Question: What jurisdiction, city, or county is the document associated with?
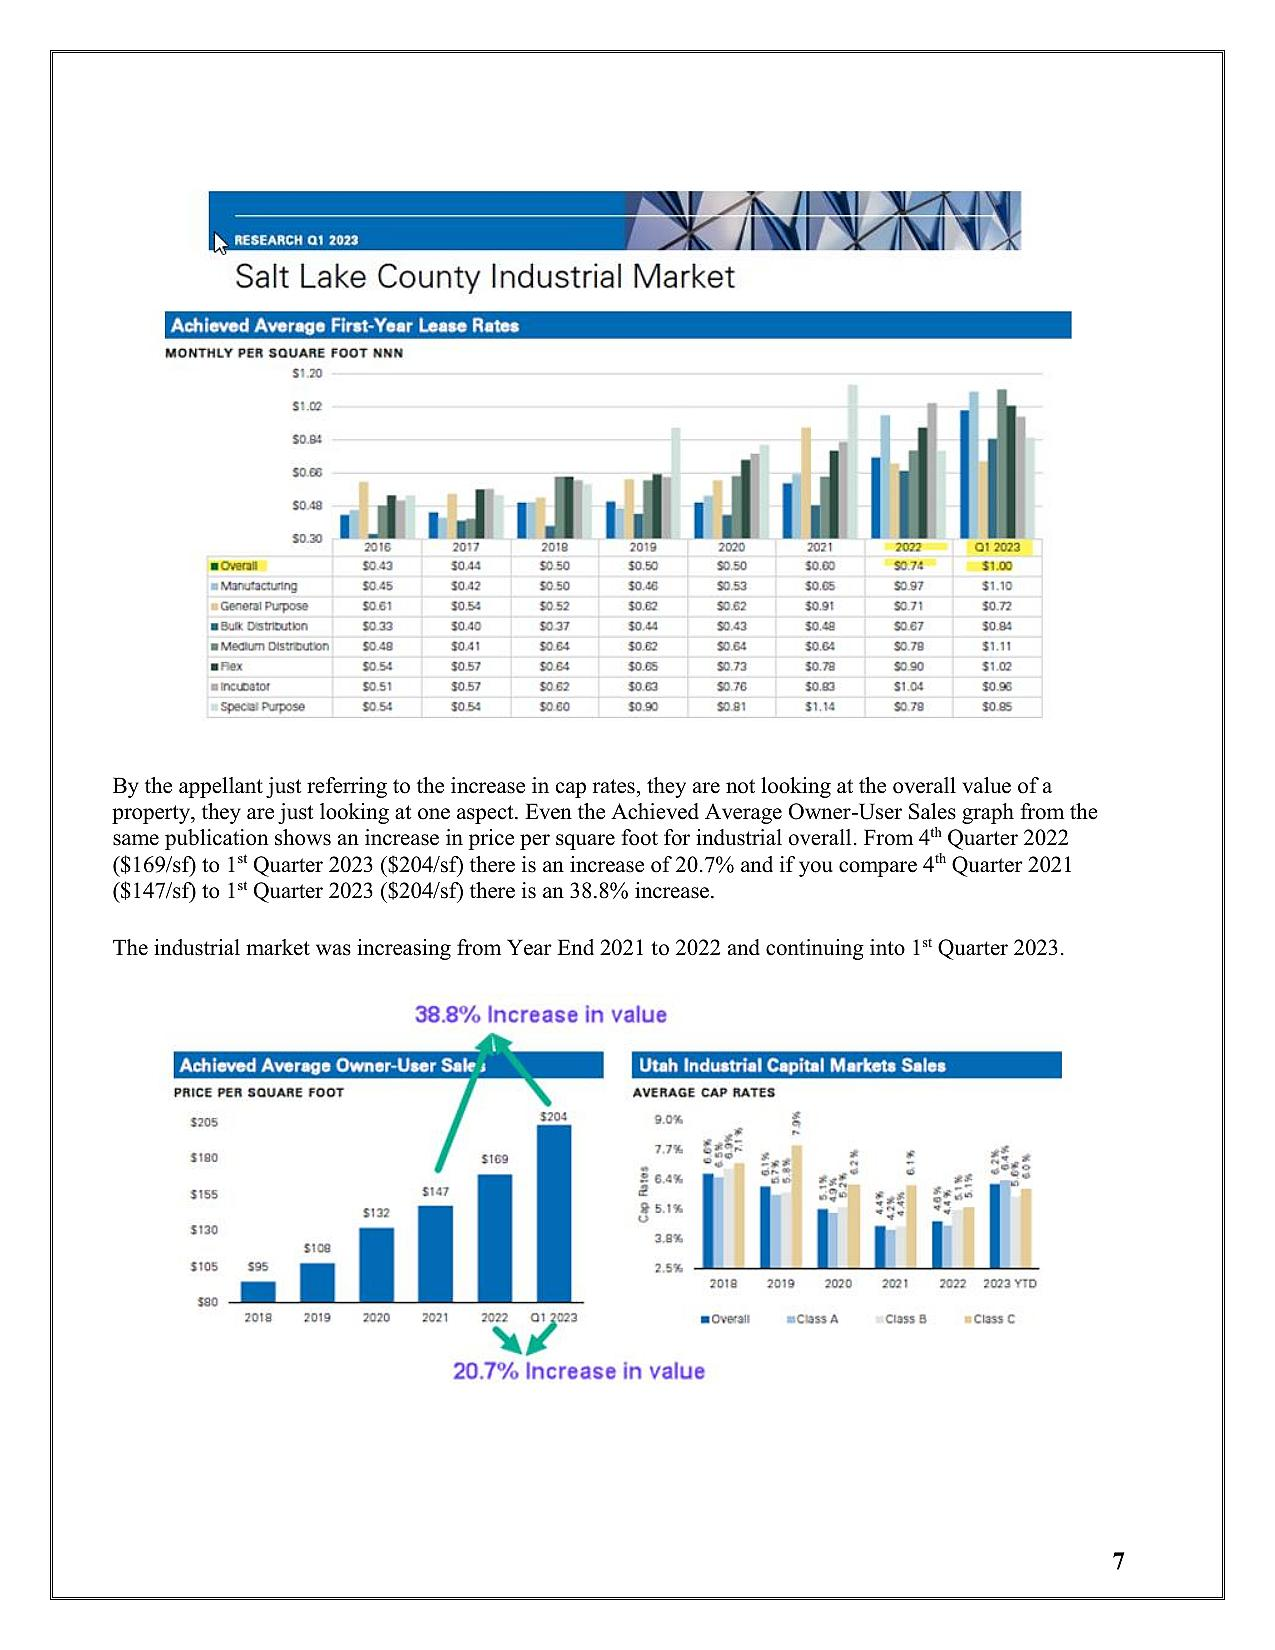
Answer: "Salt Lake County"